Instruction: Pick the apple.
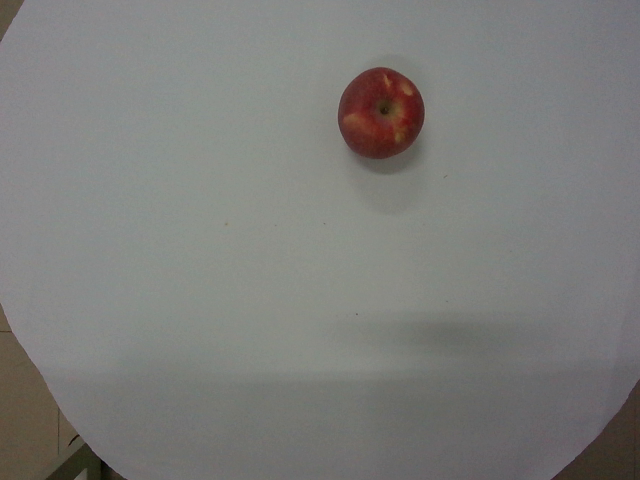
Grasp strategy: vertical